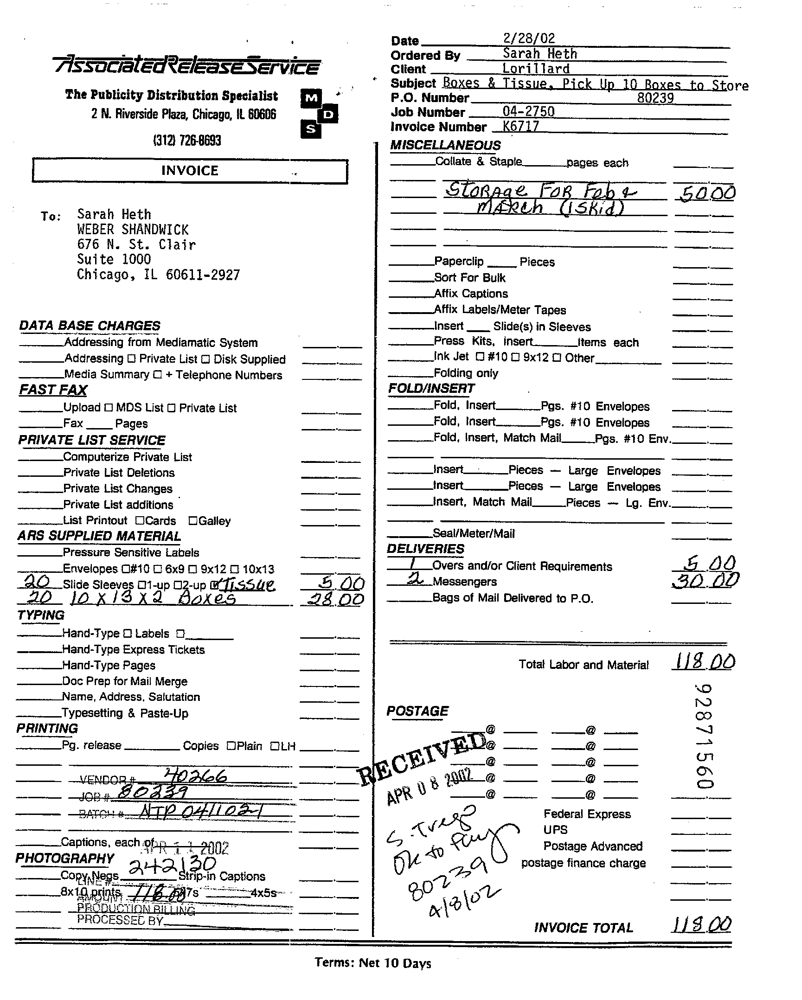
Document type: Invoice